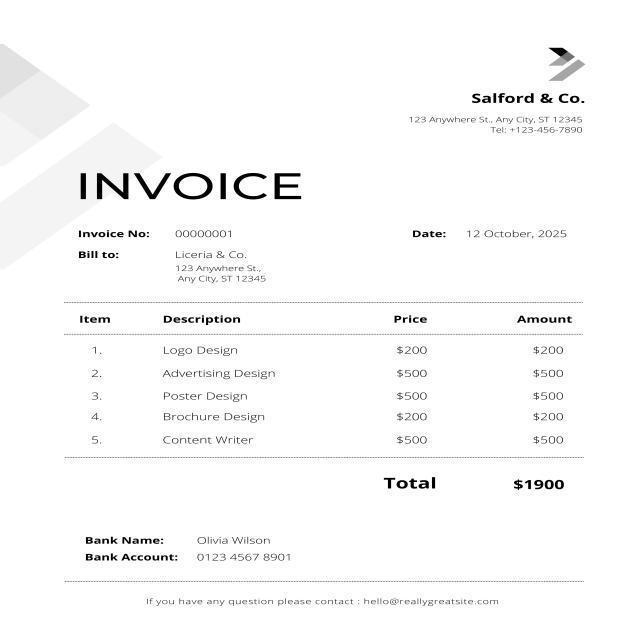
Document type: Invoice